Question: What do the imaging results show?
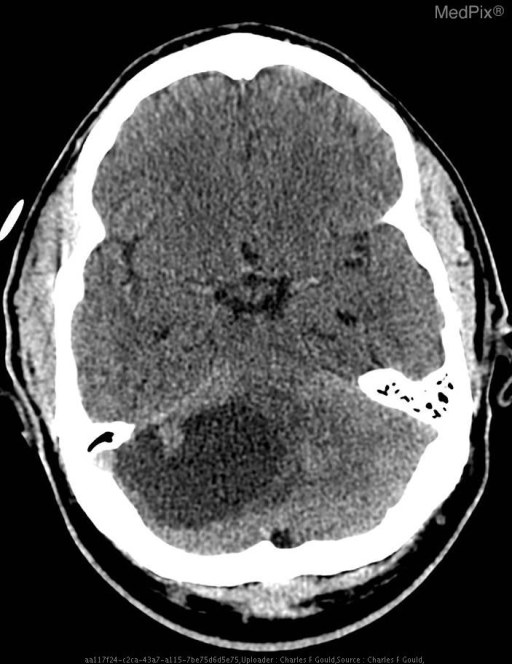
Answer: The imaging shows •  CT: Well-marginated low-density cystic appearing cerebellar mass with a mural nodule.

•  MRI: T1 hypointense / T2 Hyperintense cystic cerebellar lesion with isointense mural nodule. CT: Well-marginated low-density cystic appearing cerebellar mass with a mural nodule..